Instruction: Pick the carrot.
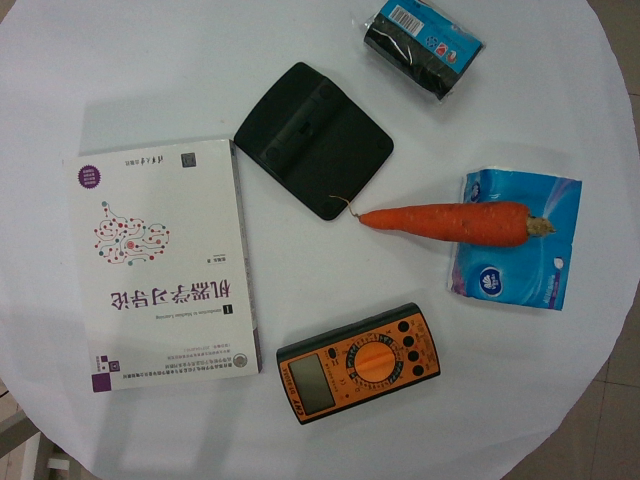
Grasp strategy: vertical